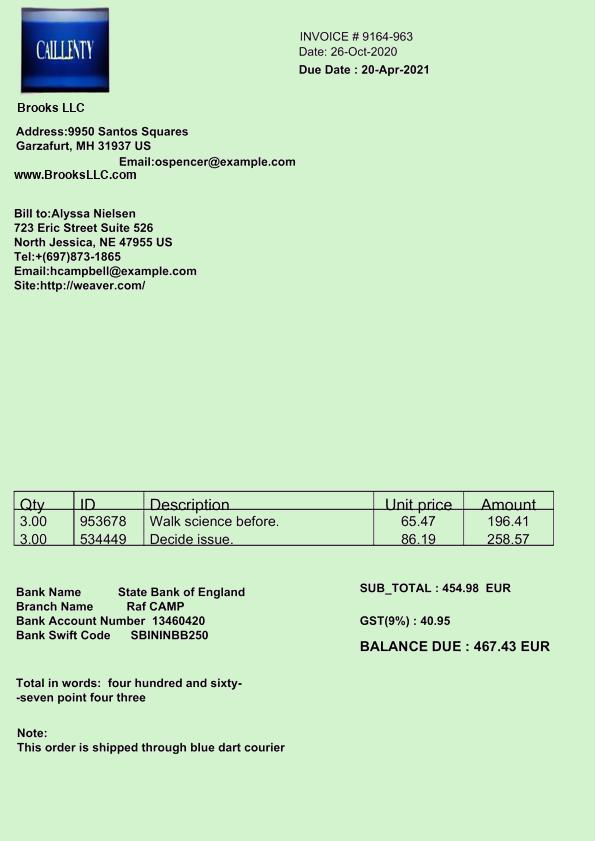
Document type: Invoice